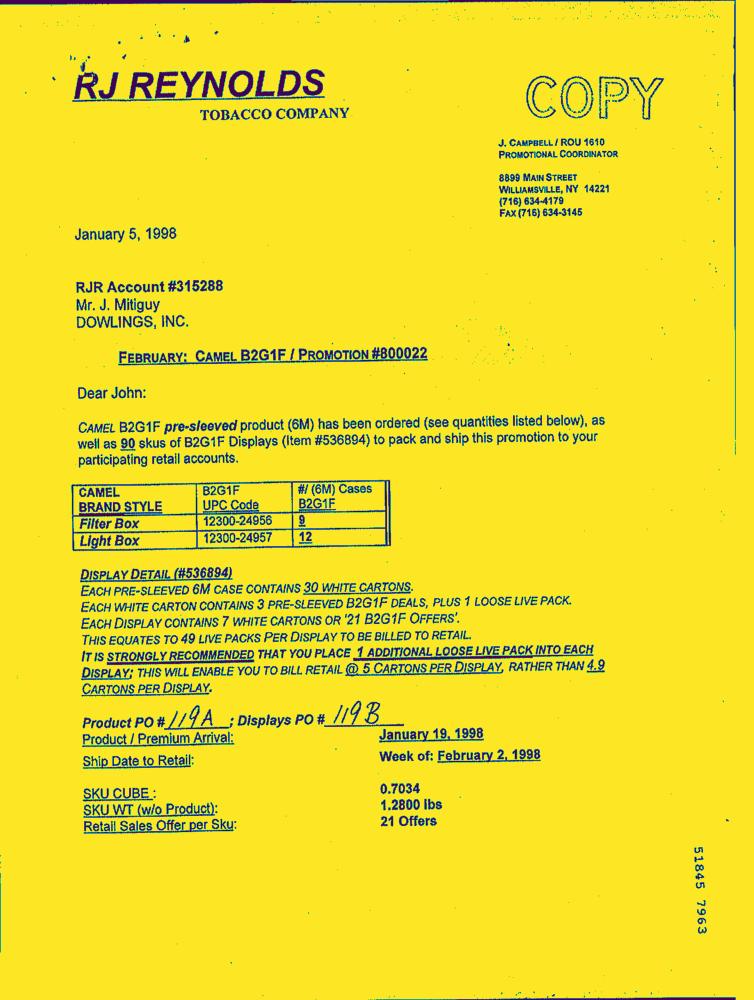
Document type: Letter-Doc